Question: How does the patient history play a role?
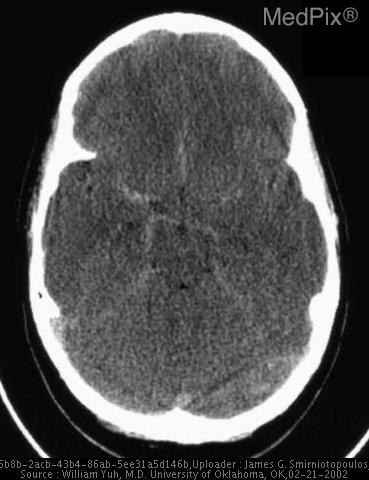
Answer: The patient's history of 18 y.o. young woman "found down" - unconscious for an unknown time and for unknown cause. is key in understanding the case.